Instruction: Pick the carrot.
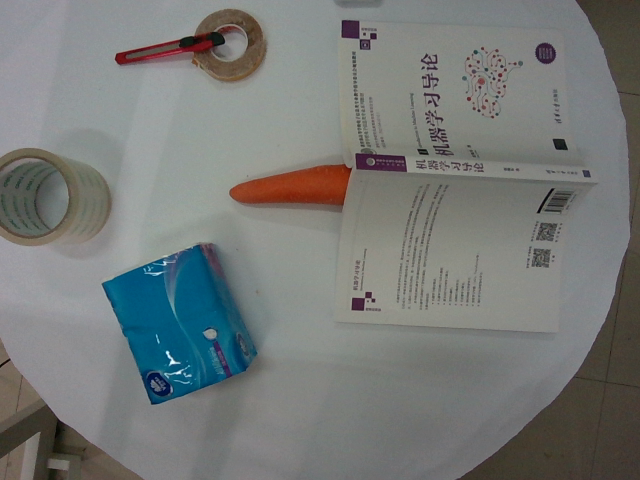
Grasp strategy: vertical